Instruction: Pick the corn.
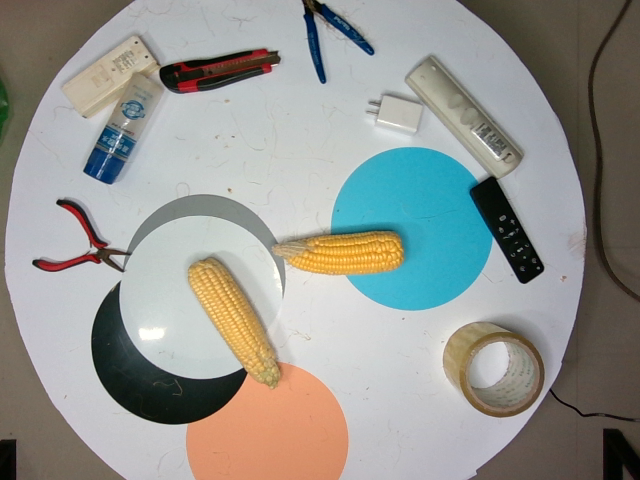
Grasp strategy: vertical